Question: How is the history relevant to the case?
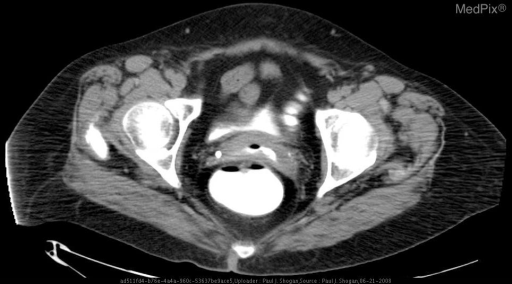
Answer: The patient's history of 71 year old female, status post hysterectomy presenting with feces per the vagina. is key in understanding the case.